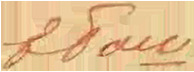
Signature of: yevgenia bosch